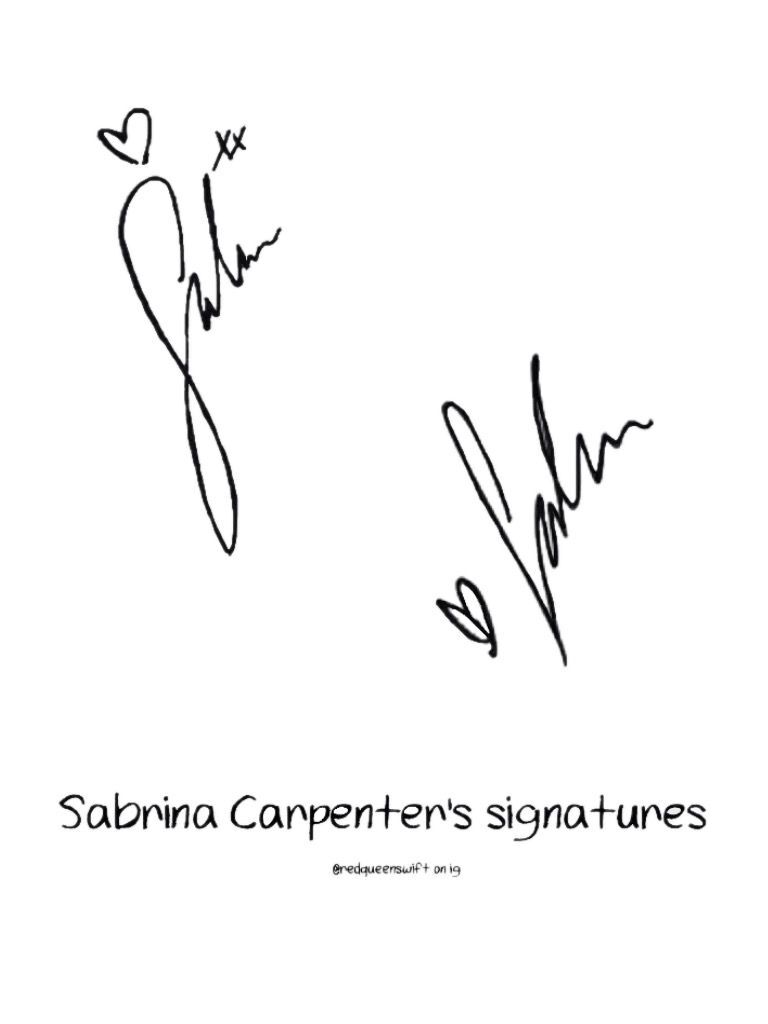
Signature of: sabrina carpenter